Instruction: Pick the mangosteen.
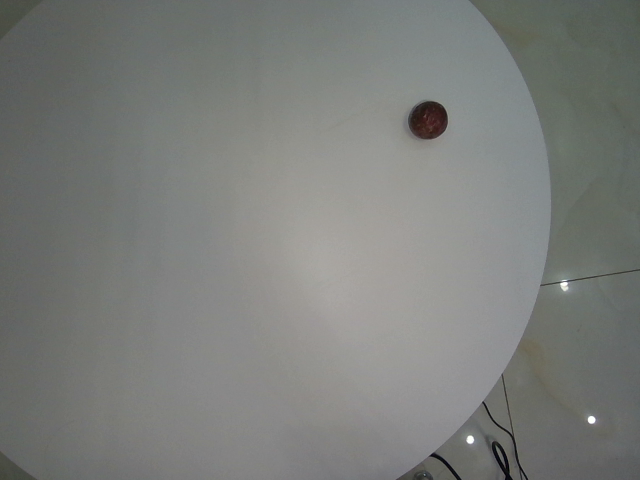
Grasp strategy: vertical